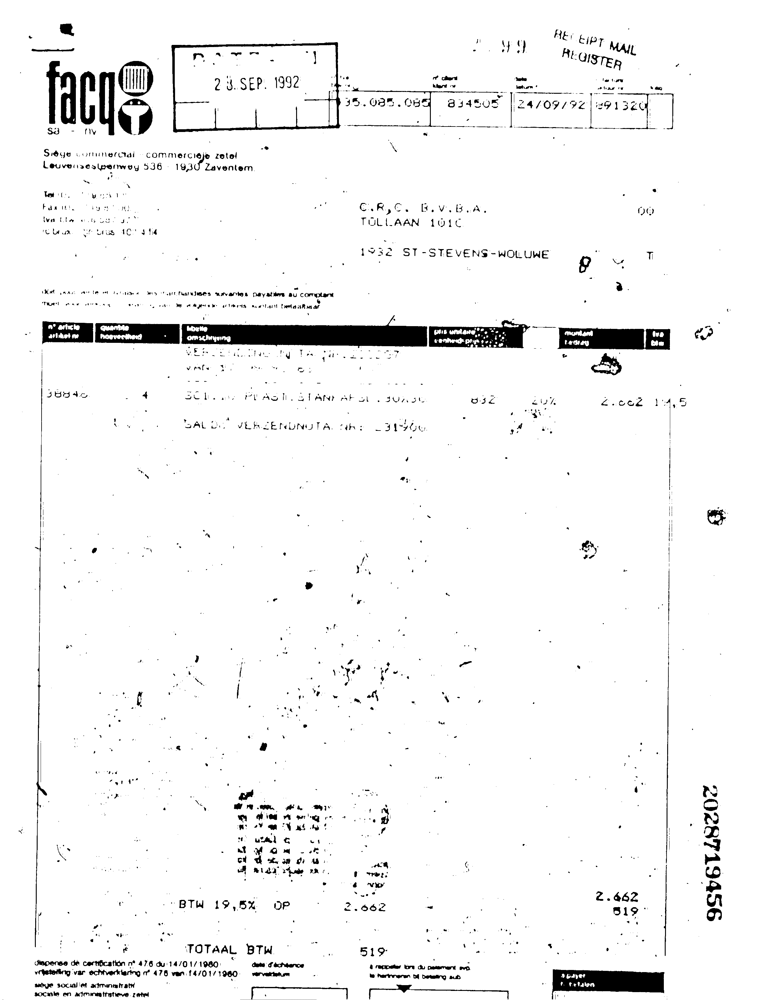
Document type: Invoice